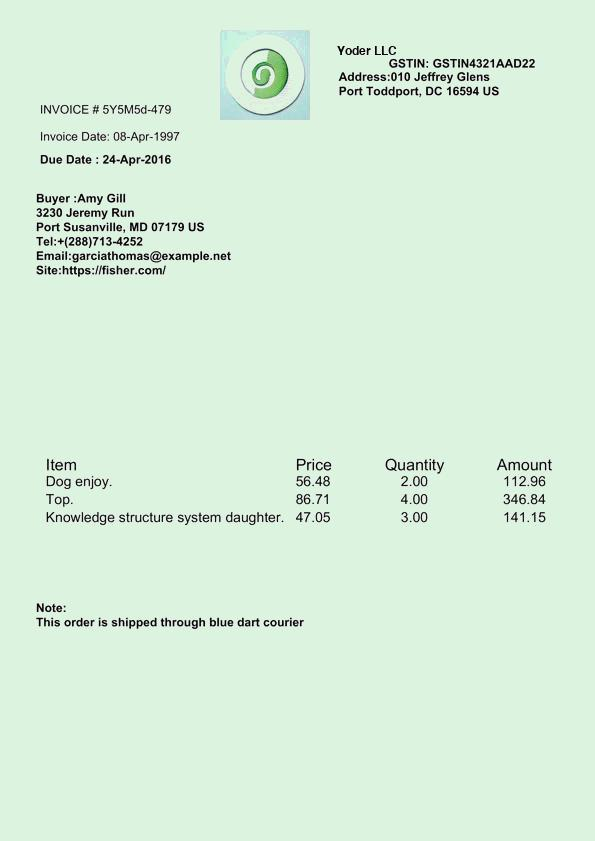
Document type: Invoice